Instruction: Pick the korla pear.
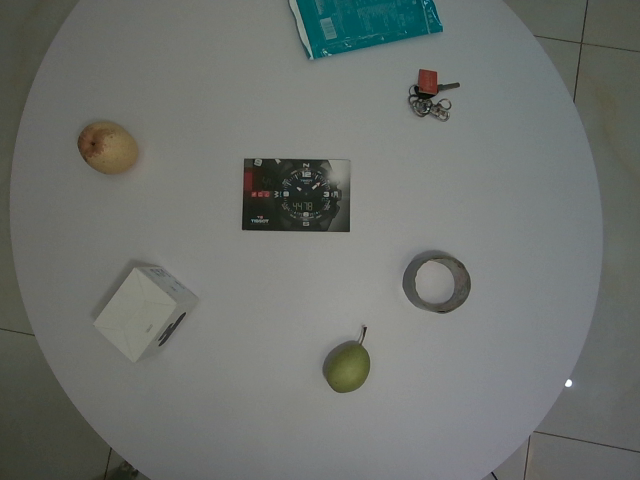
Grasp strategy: vertical